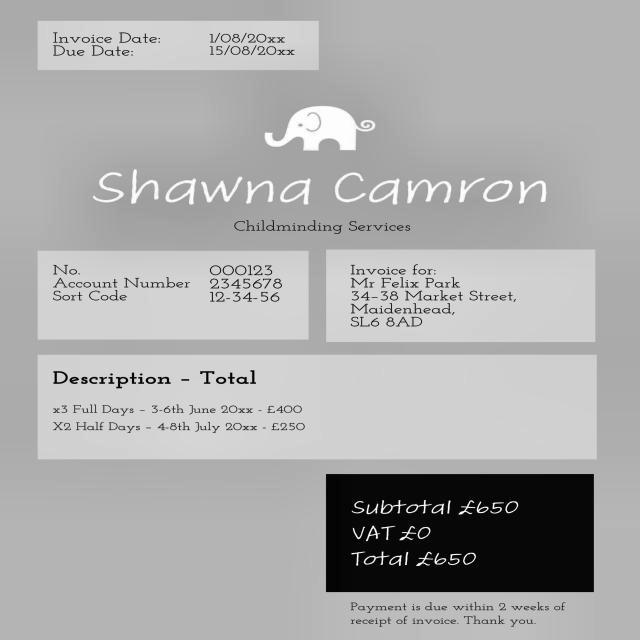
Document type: Invoice